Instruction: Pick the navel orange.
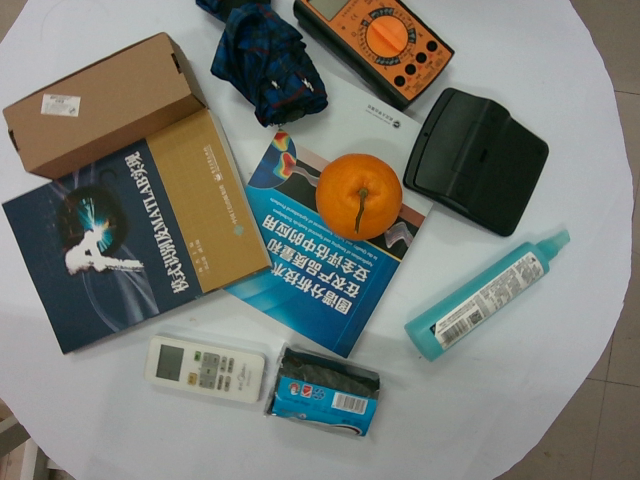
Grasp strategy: vertical